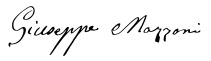
Signature of: giuseppe mazzoni